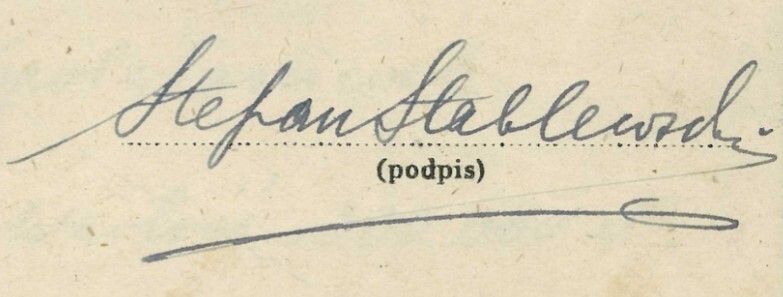
Signature of: stefan stablewski